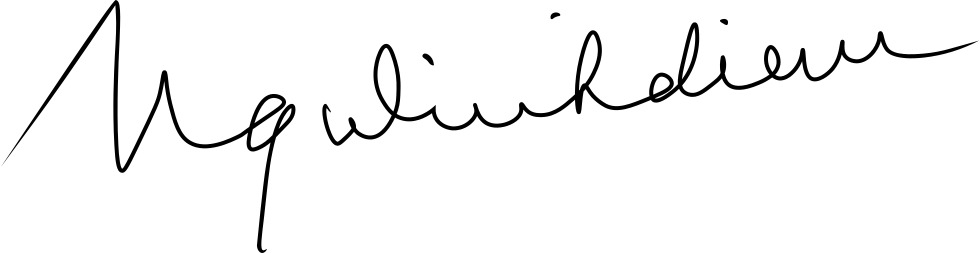
Signature of: ngô đình diệm